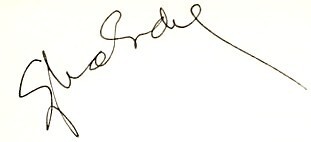
Signature of: sylvia sidney